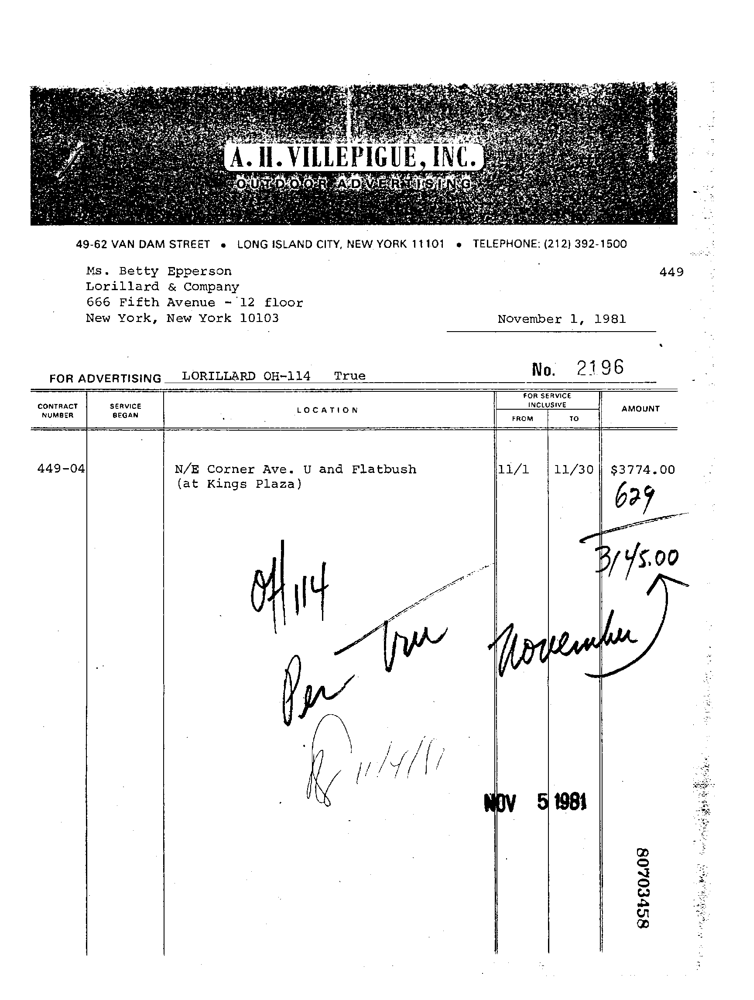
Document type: Invoice